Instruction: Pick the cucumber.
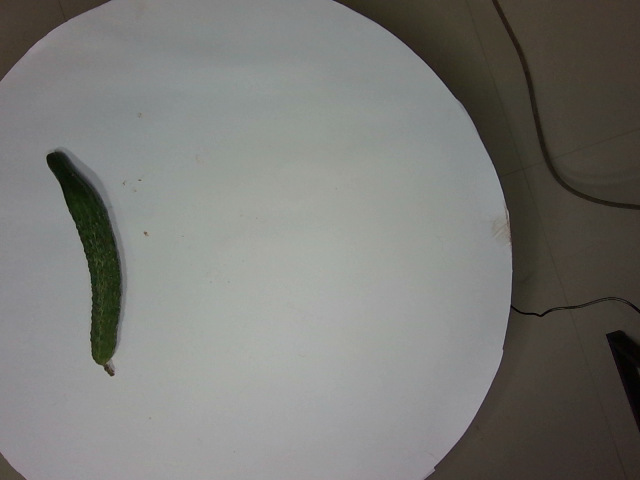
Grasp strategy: vertical